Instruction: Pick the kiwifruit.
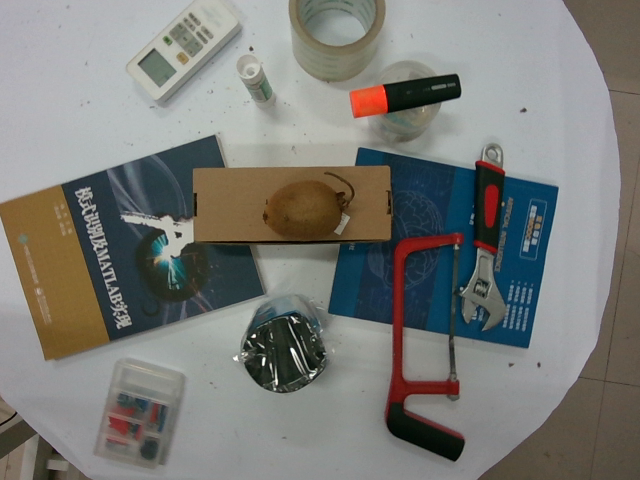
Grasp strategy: vertical